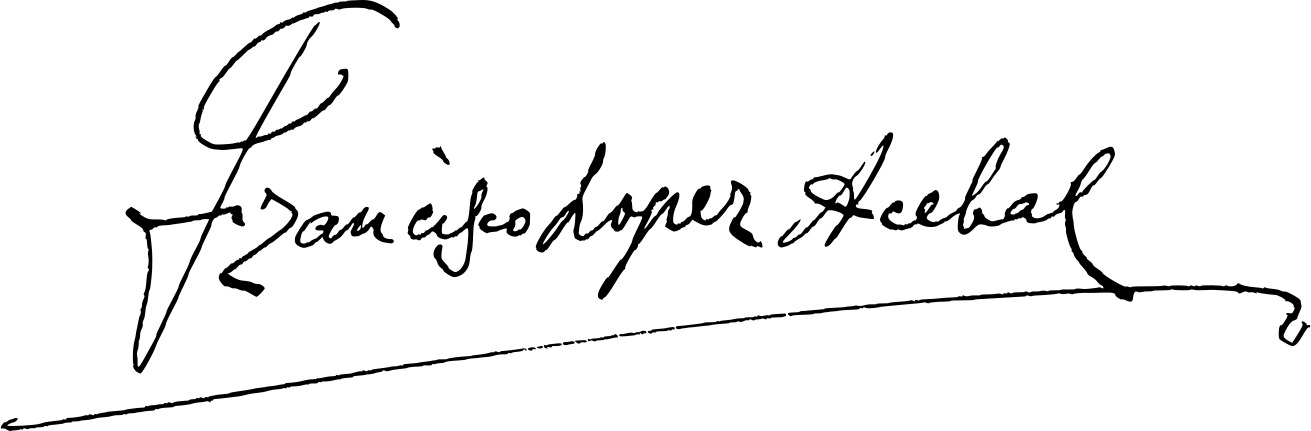
Signature of: francisco acebal